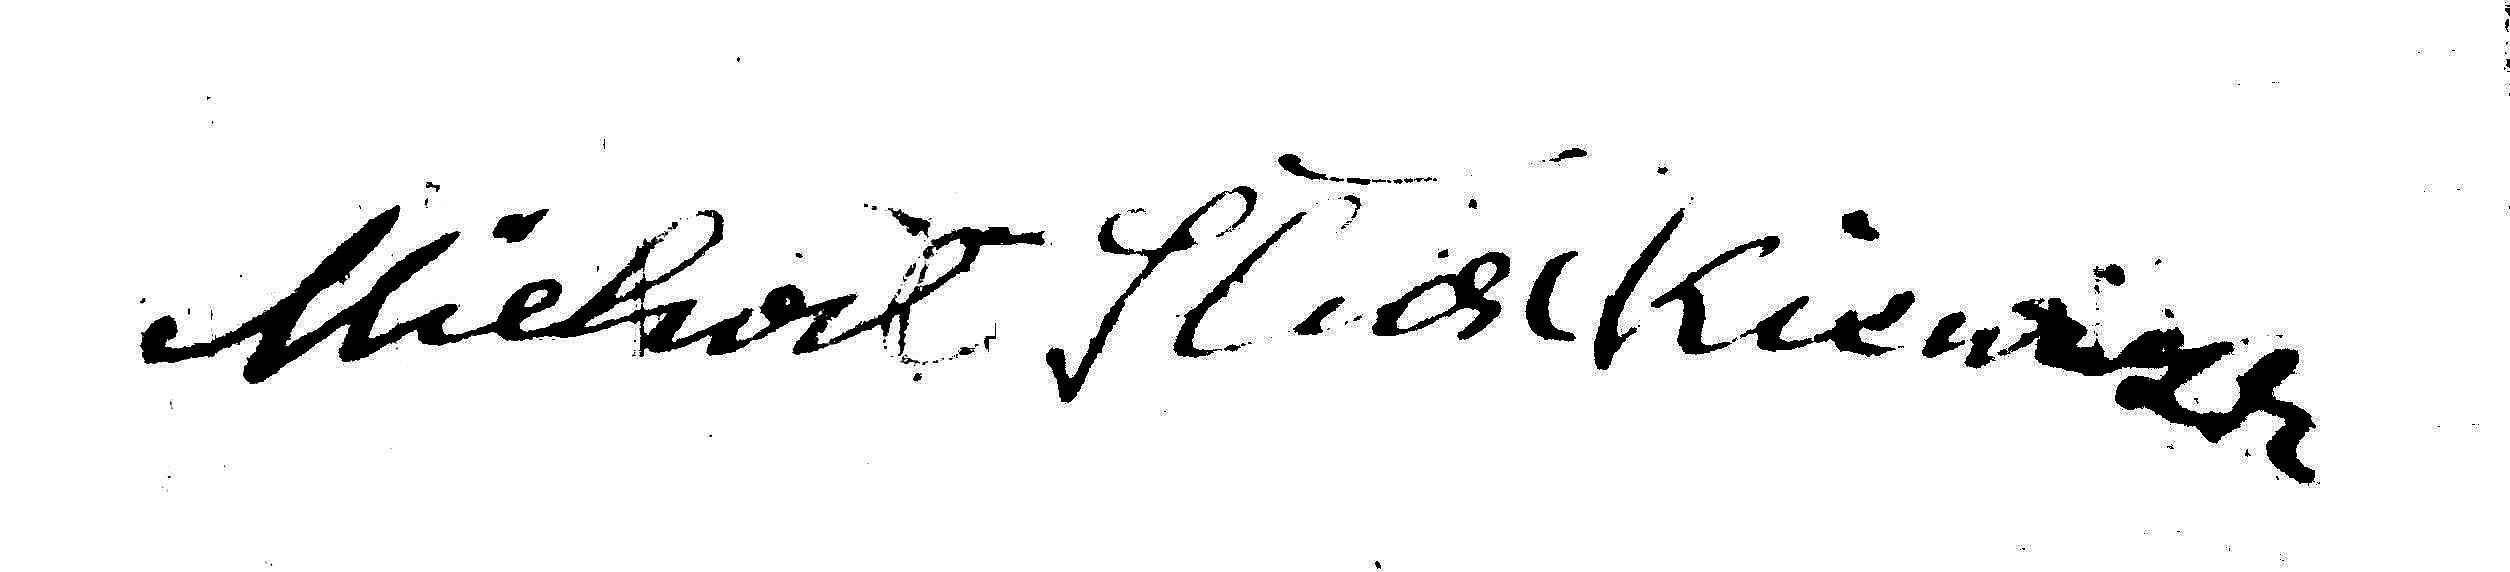
Signature of: michał słuszkiewicz